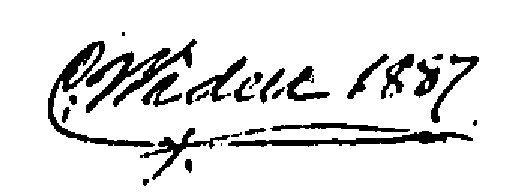
Signature of: carl widell